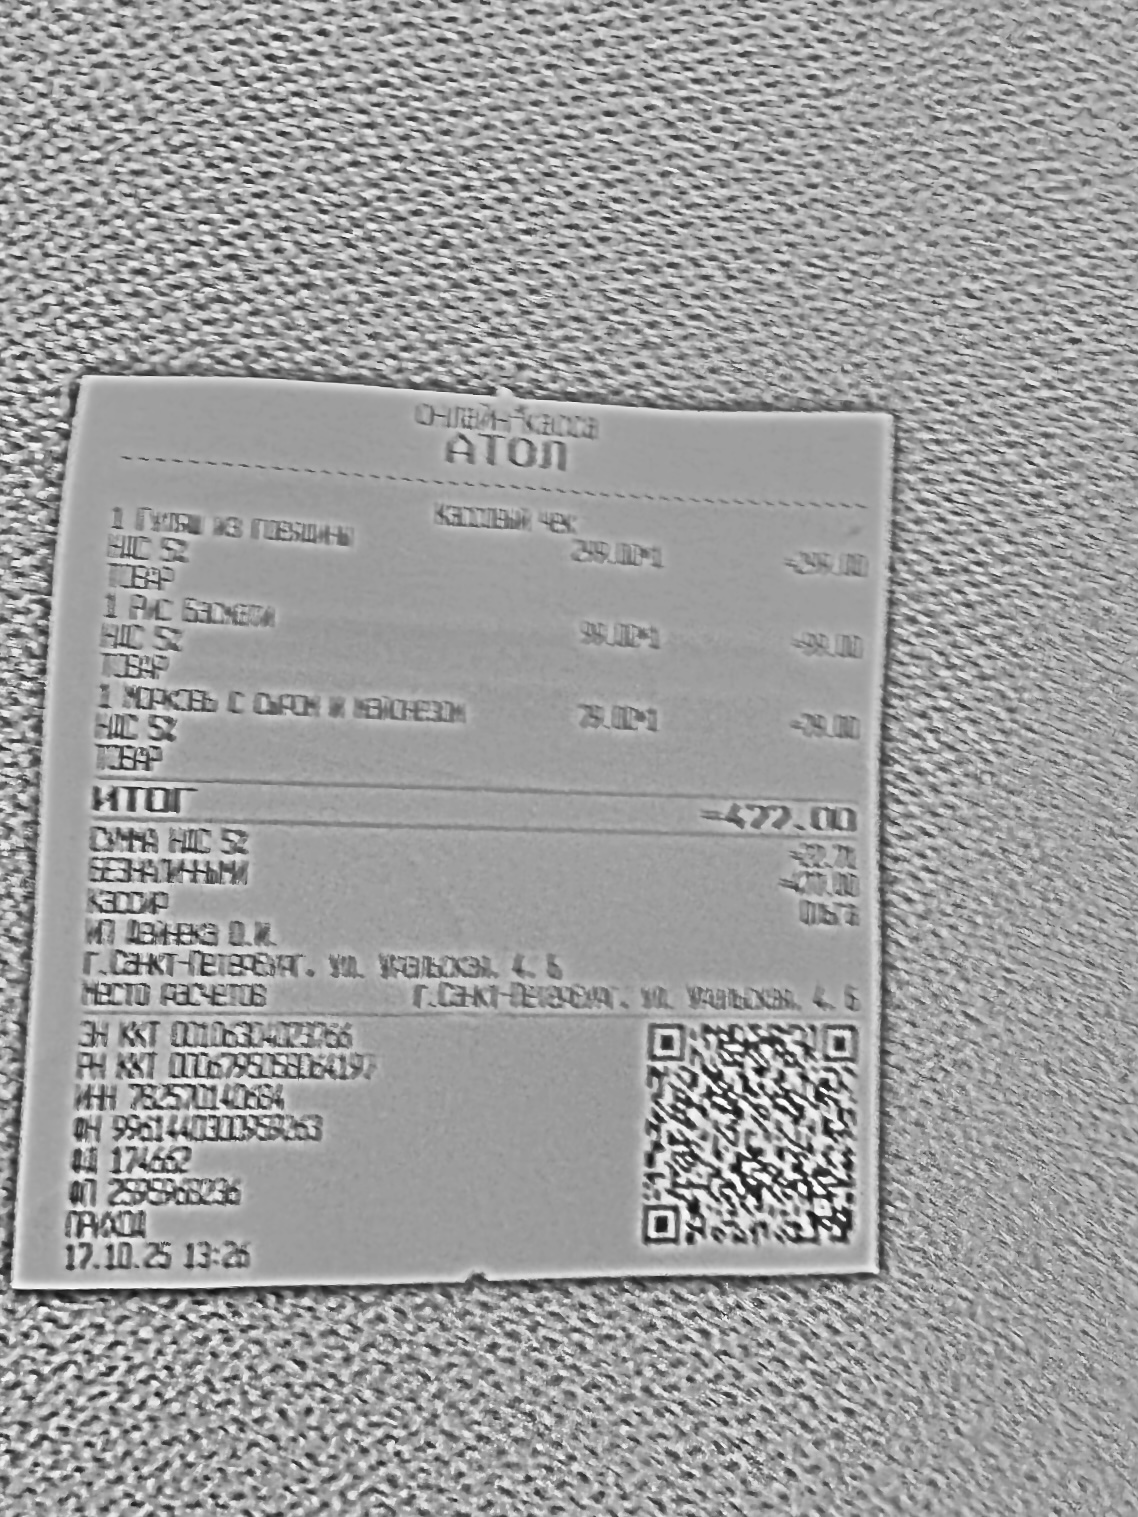
Продавец: ИП Дейнека О.И.
ИНН: 782570140684
Дата: 17.10.25
Товары: 1 Гуляш из говядины; 1 Рис Басмати; 1 Морковь с сыром и майонезом
Количество: 1; 1; 1
Цена: 299.00; 99.00; 79.00
Сумма: 299.00; 99.00; 79.00
Итого: 477.00